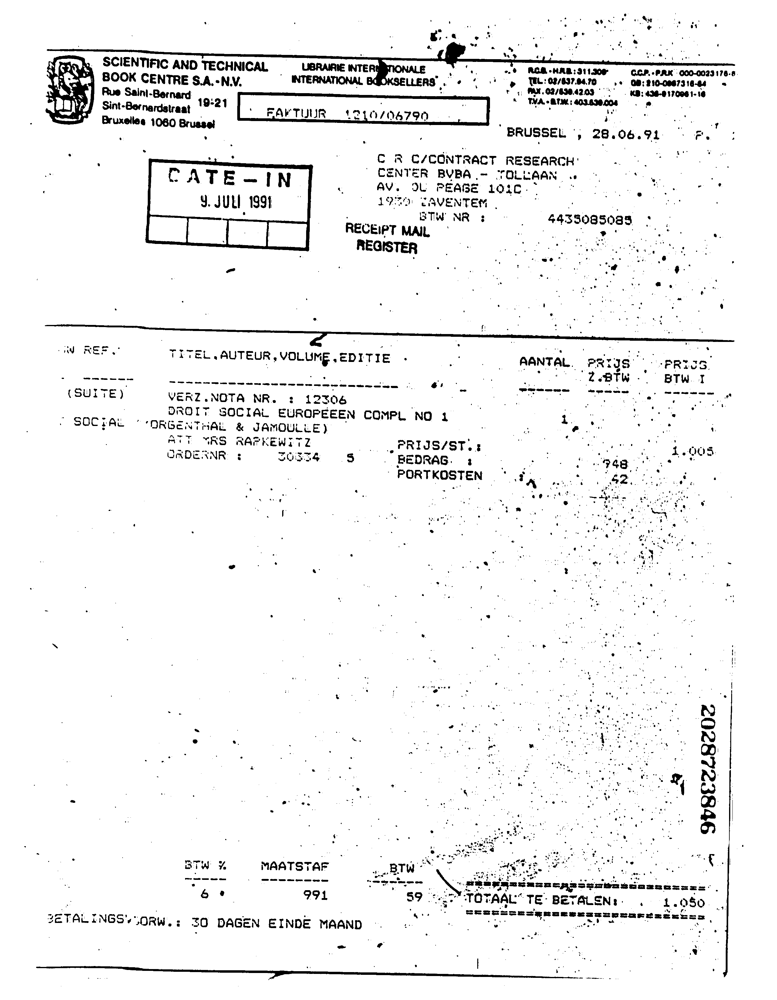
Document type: Invoice